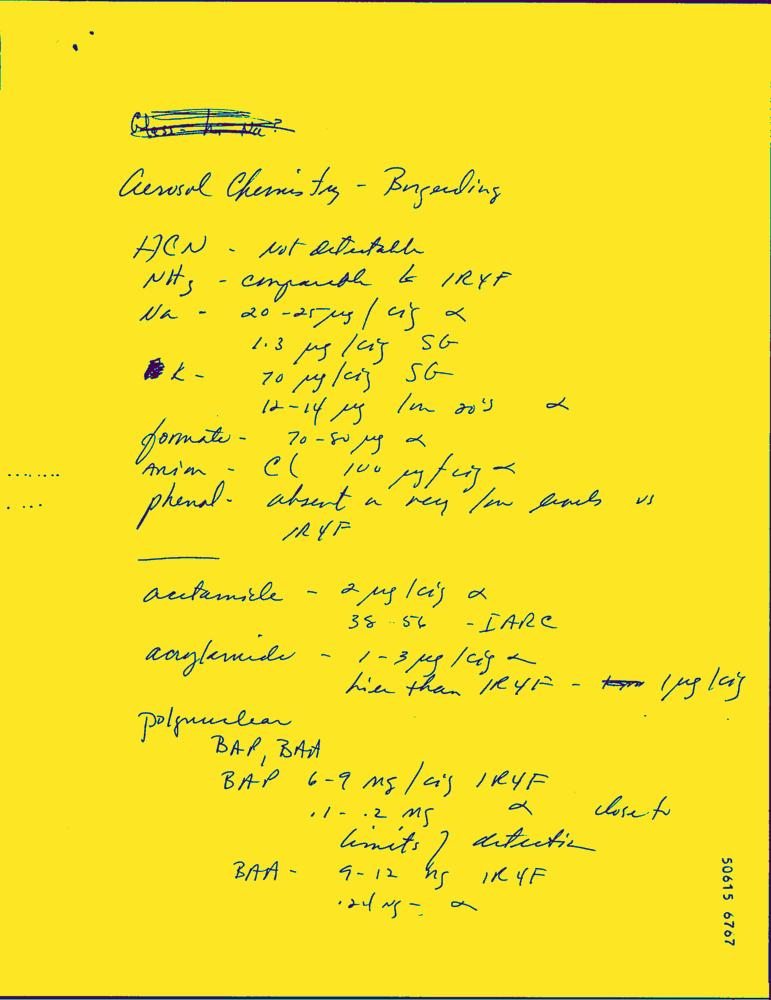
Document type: Hand-Written